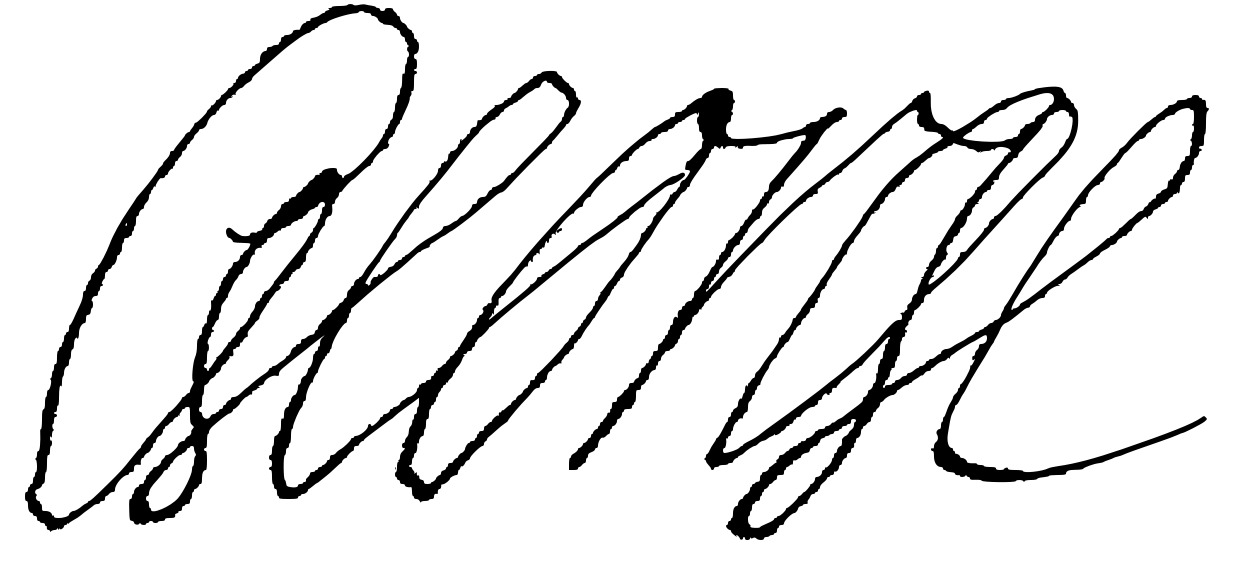
Signature of: prince george duke of cumberland